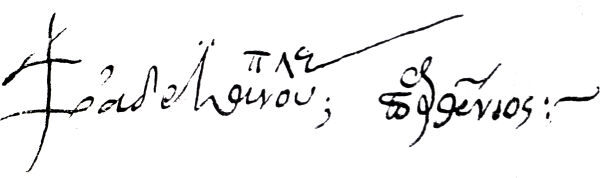
Signature of: parthenius i of constantinople